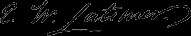
Signature of: elizabeth wormeley latimer